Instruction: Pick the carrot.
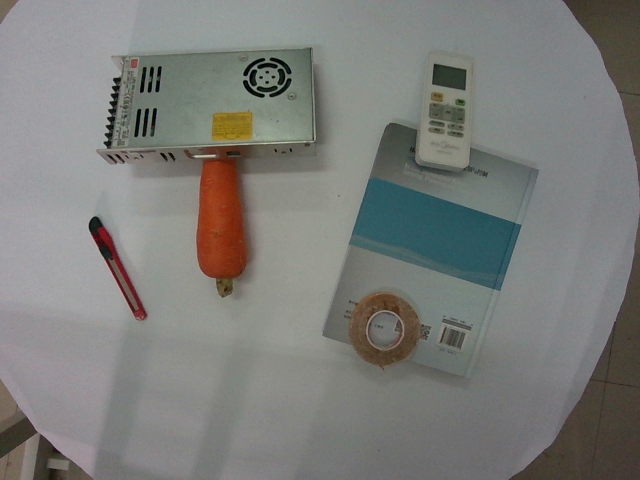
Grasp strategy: vertical